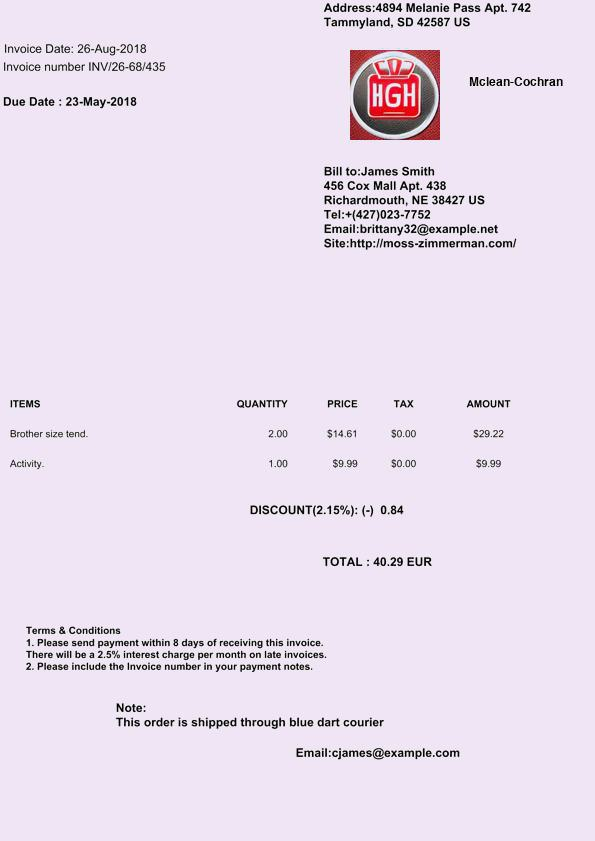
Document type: Invoice